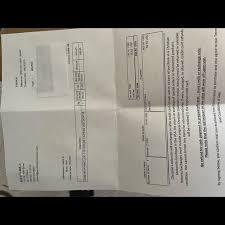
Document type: Invoice